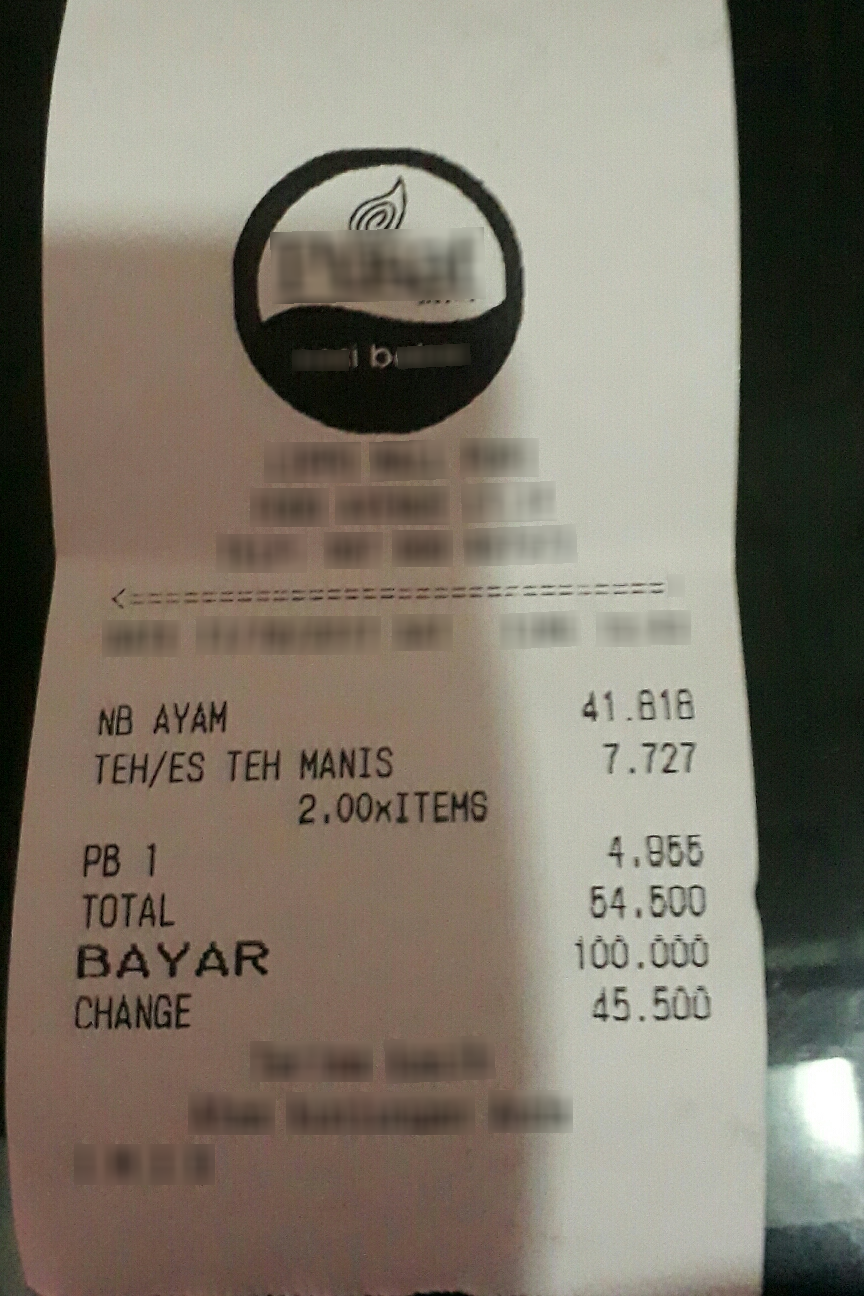
Number of items: 2
Total: 54,500
OCR text regions:
text: NB
text: AYAM
text: 41.818
text: TEH/ES
text: TEH
text: MANIS
text: 7.727
text: PB
text: 1
text: 4,955
text: TOTAL
text: 54,500
text: BAYAR
text: 100.000
text: CHANGE
text: 45.500
text: 2.00xITEMS